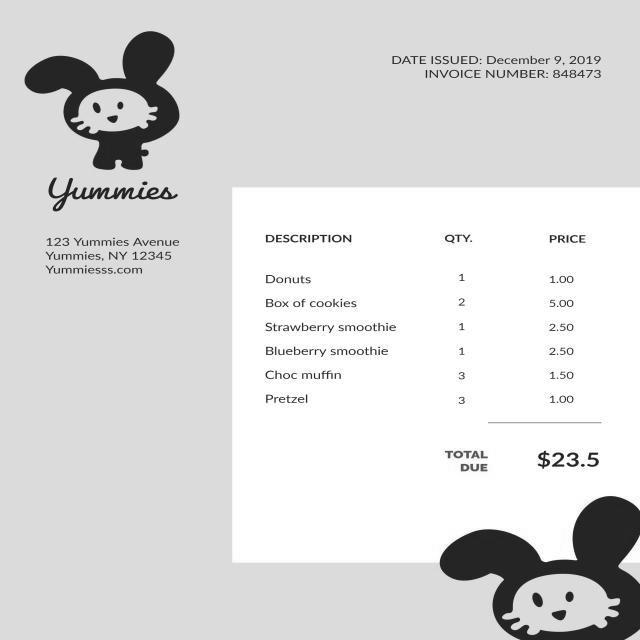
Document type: Invoice